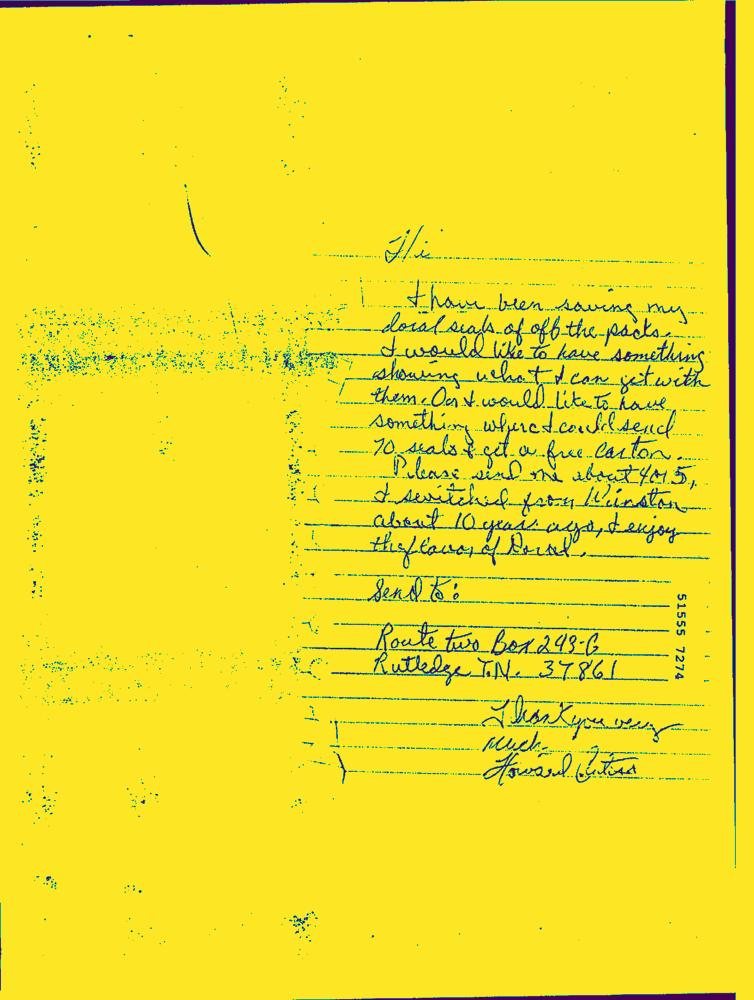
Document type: Hand-Written